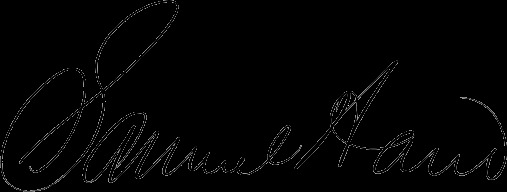
Signature of: samuel hand